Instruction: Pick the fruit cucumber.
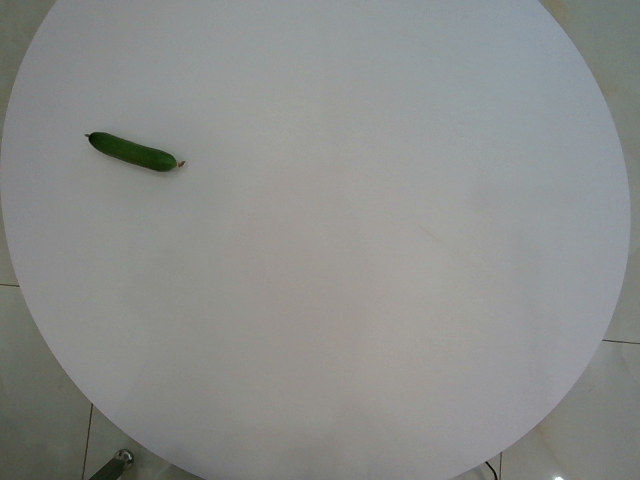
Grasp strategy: vertical